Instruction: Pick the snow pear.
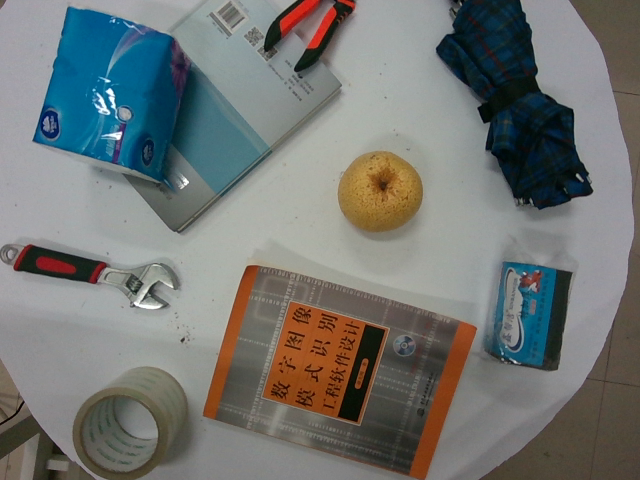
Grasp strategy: vertical